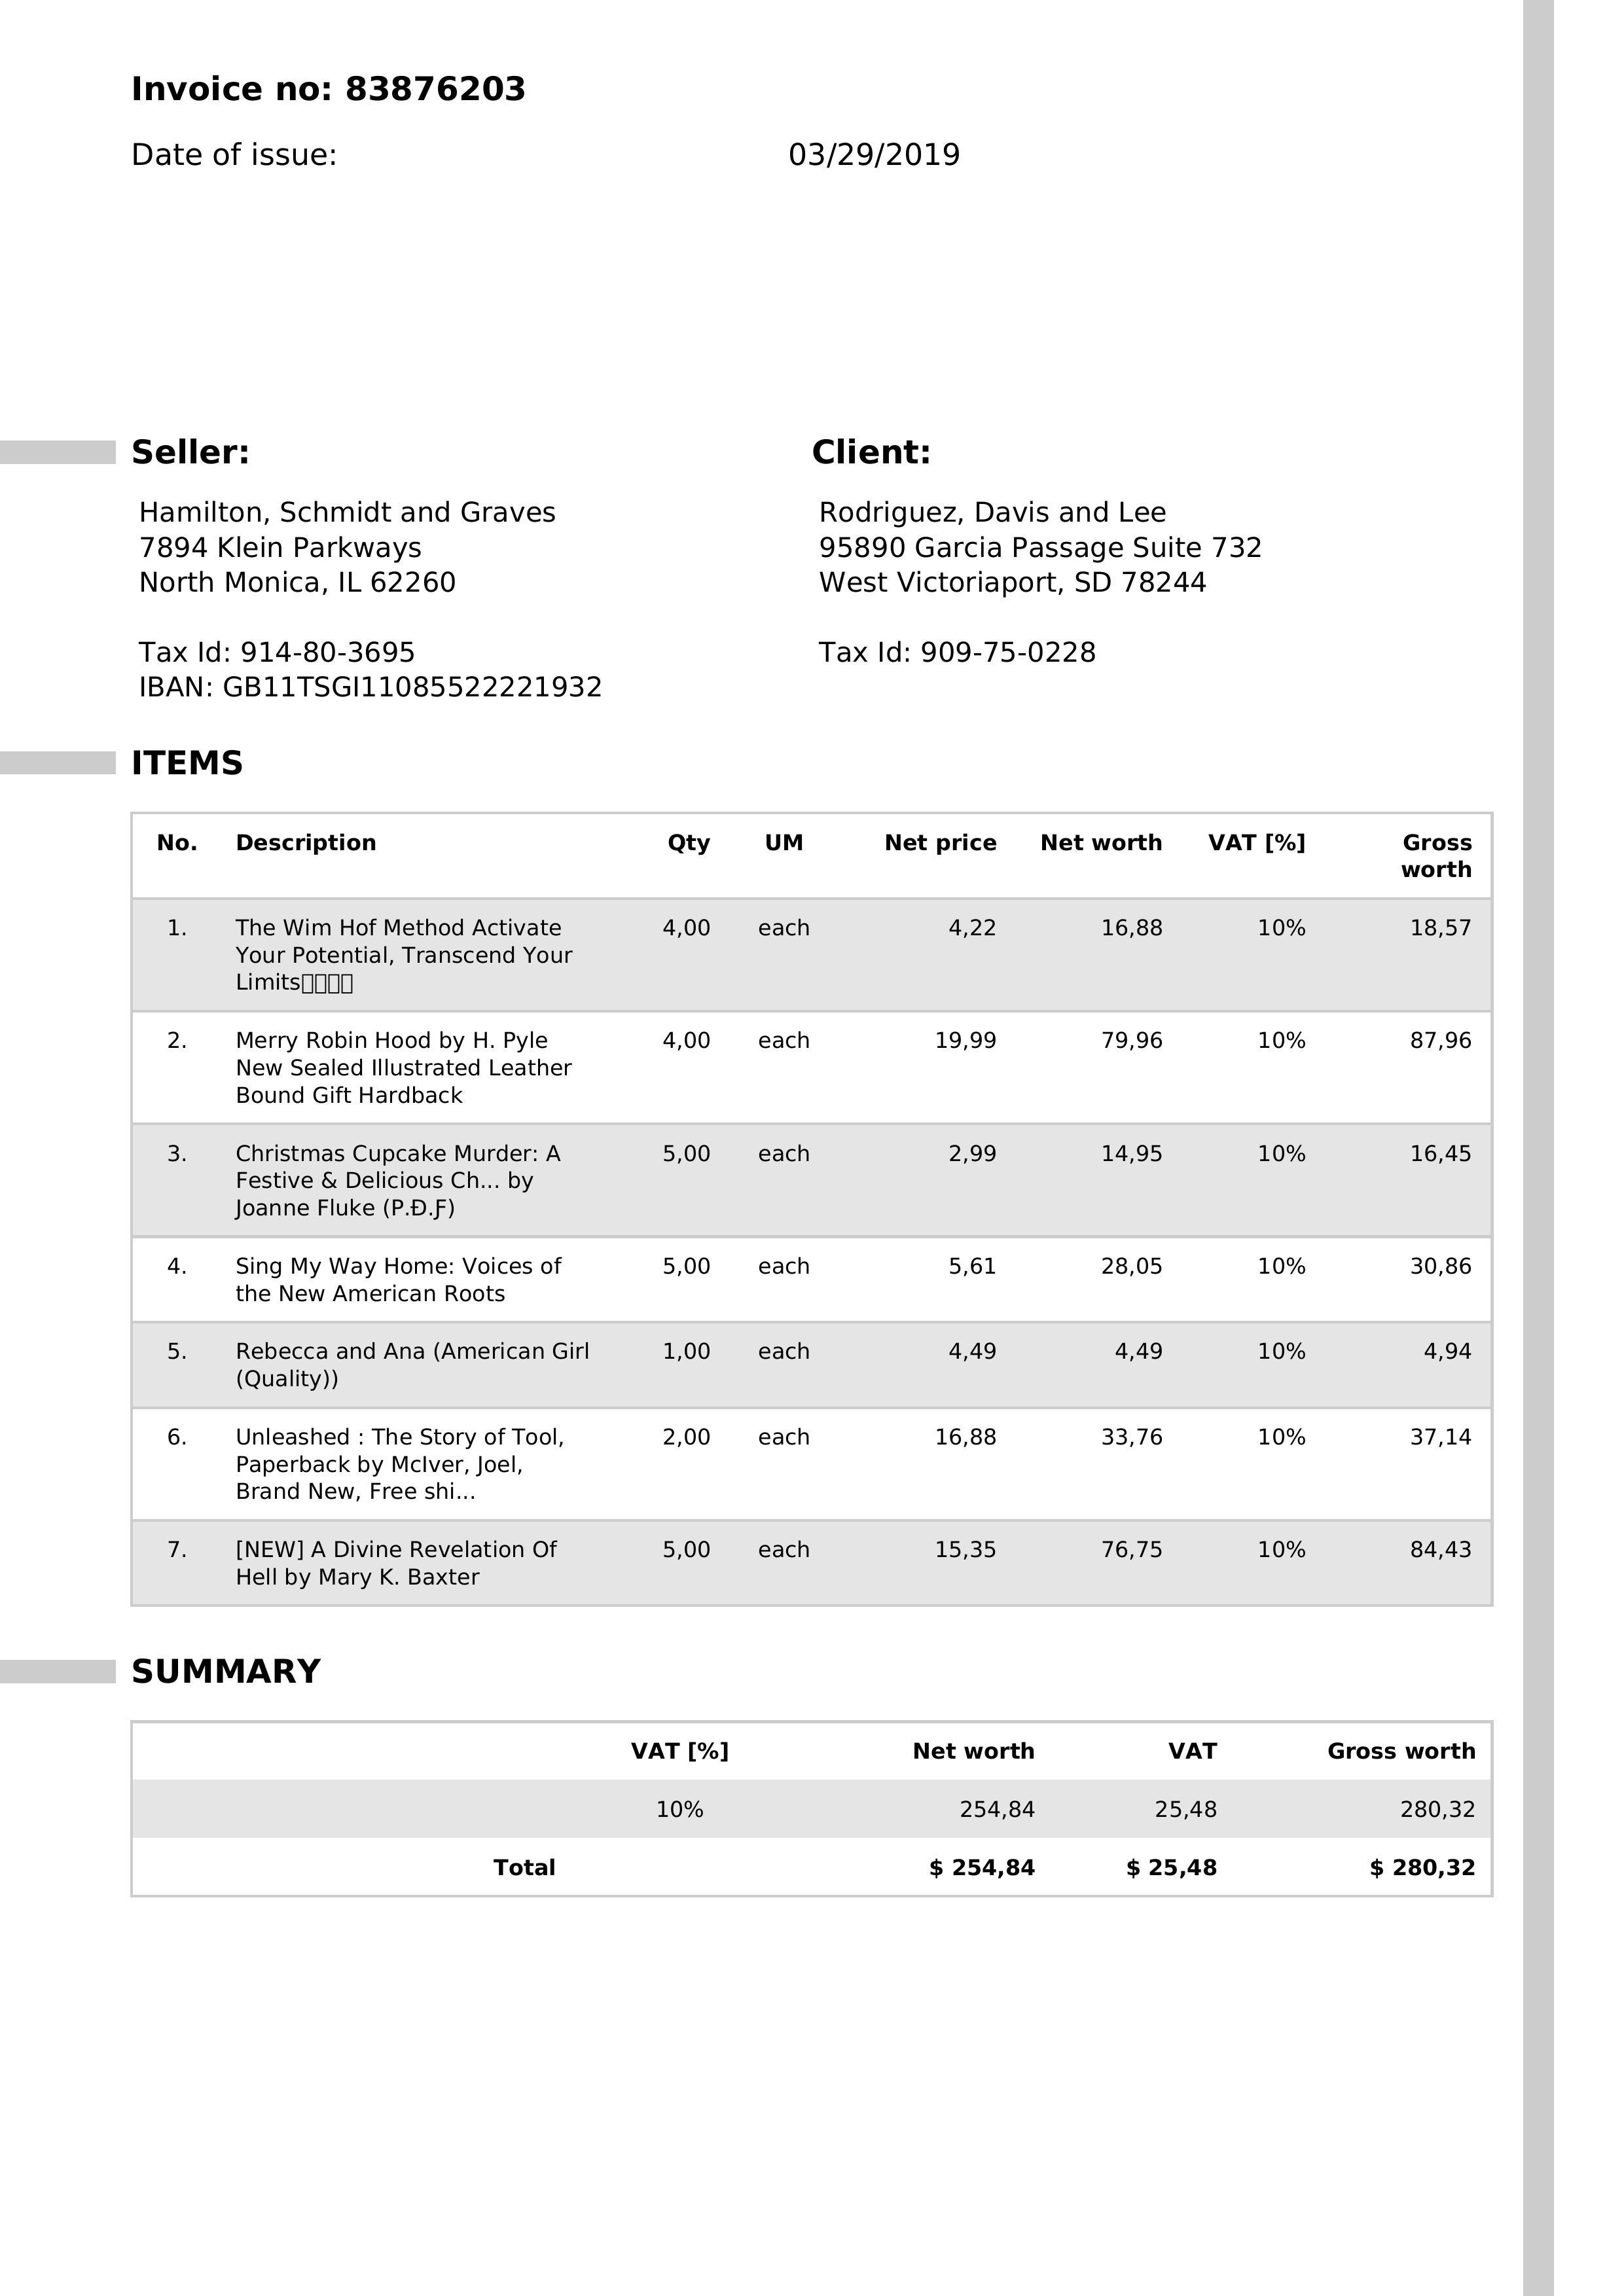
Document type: Invoice